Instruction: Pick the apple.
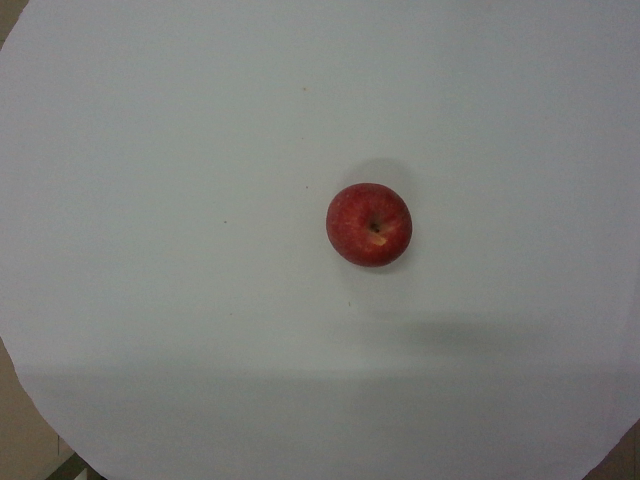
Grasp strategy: vertical